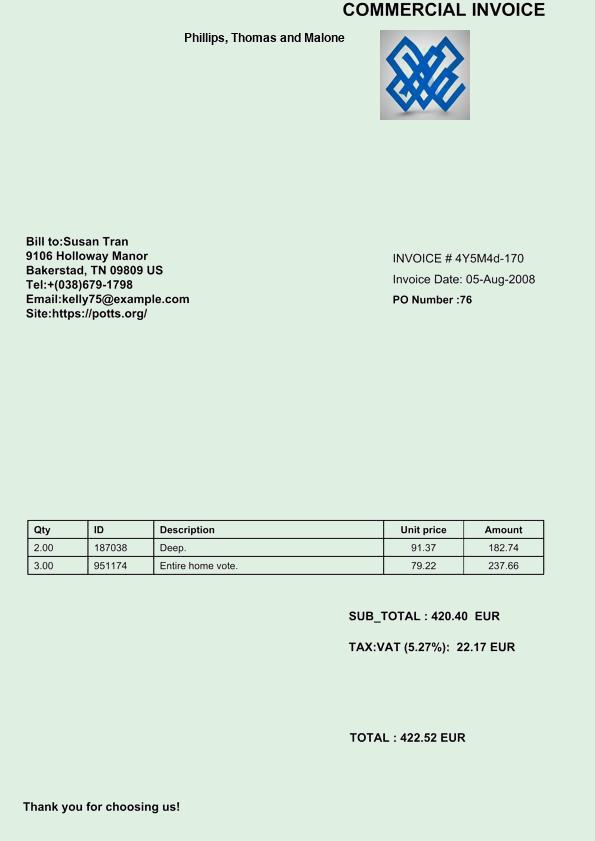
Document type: Invoice